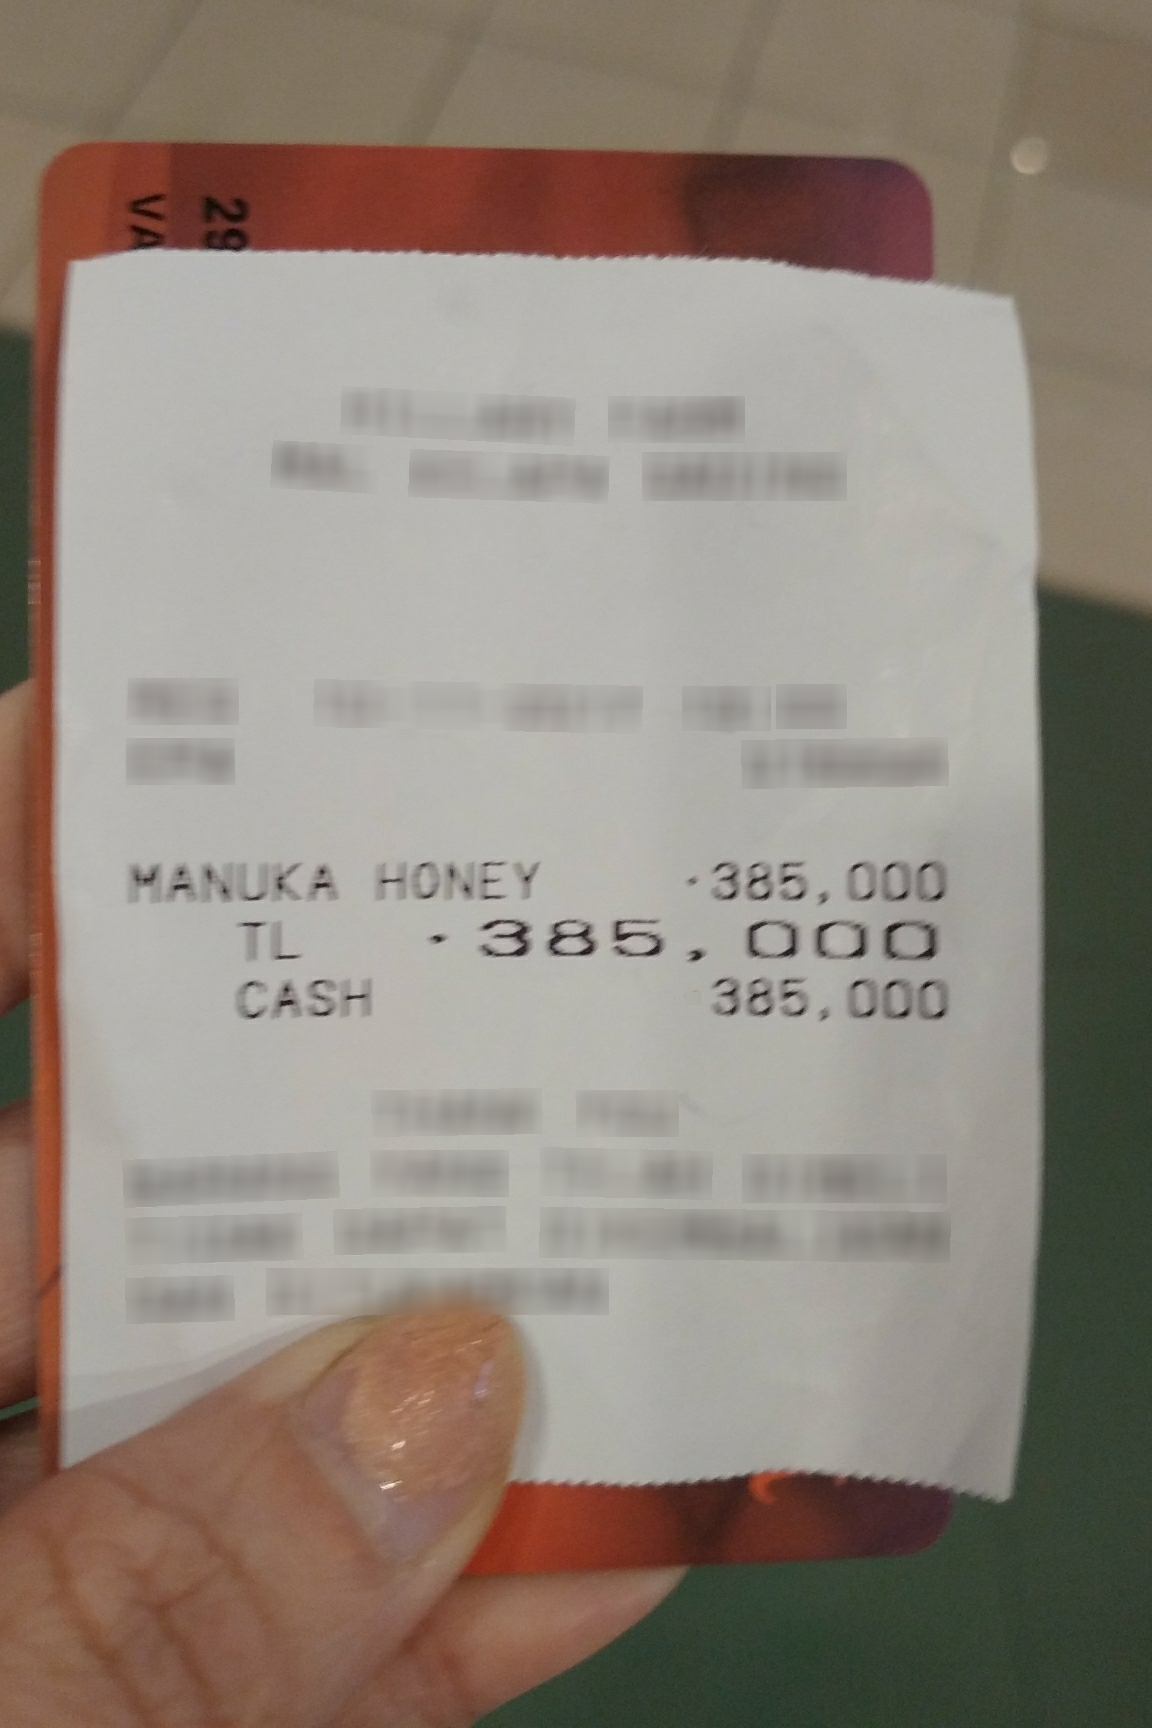
Number of items: 2
Total: 385,0000
OCR text regions:
text: MANUKA
text: HONEY
text: 385,000
text: TL
text: 385,0000
text: CASH
text: 385,000